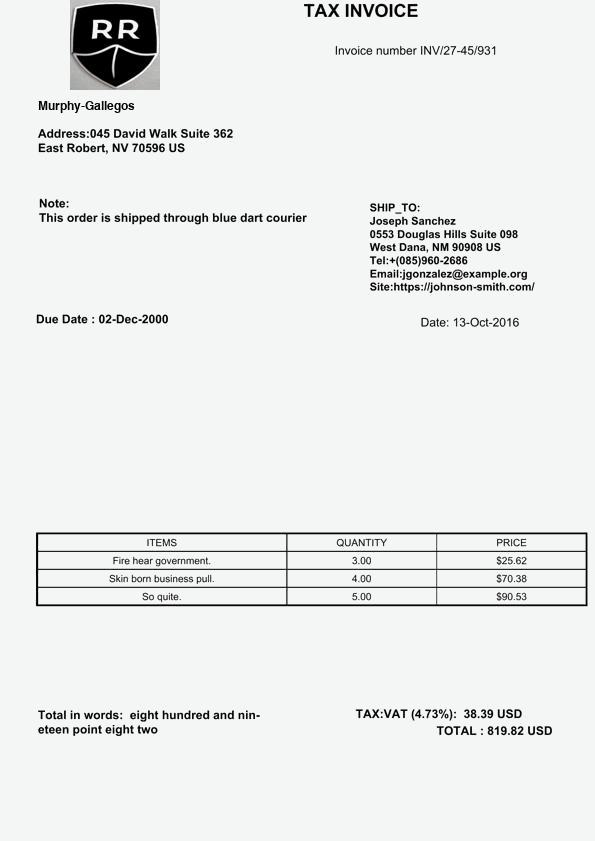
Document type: Invoice